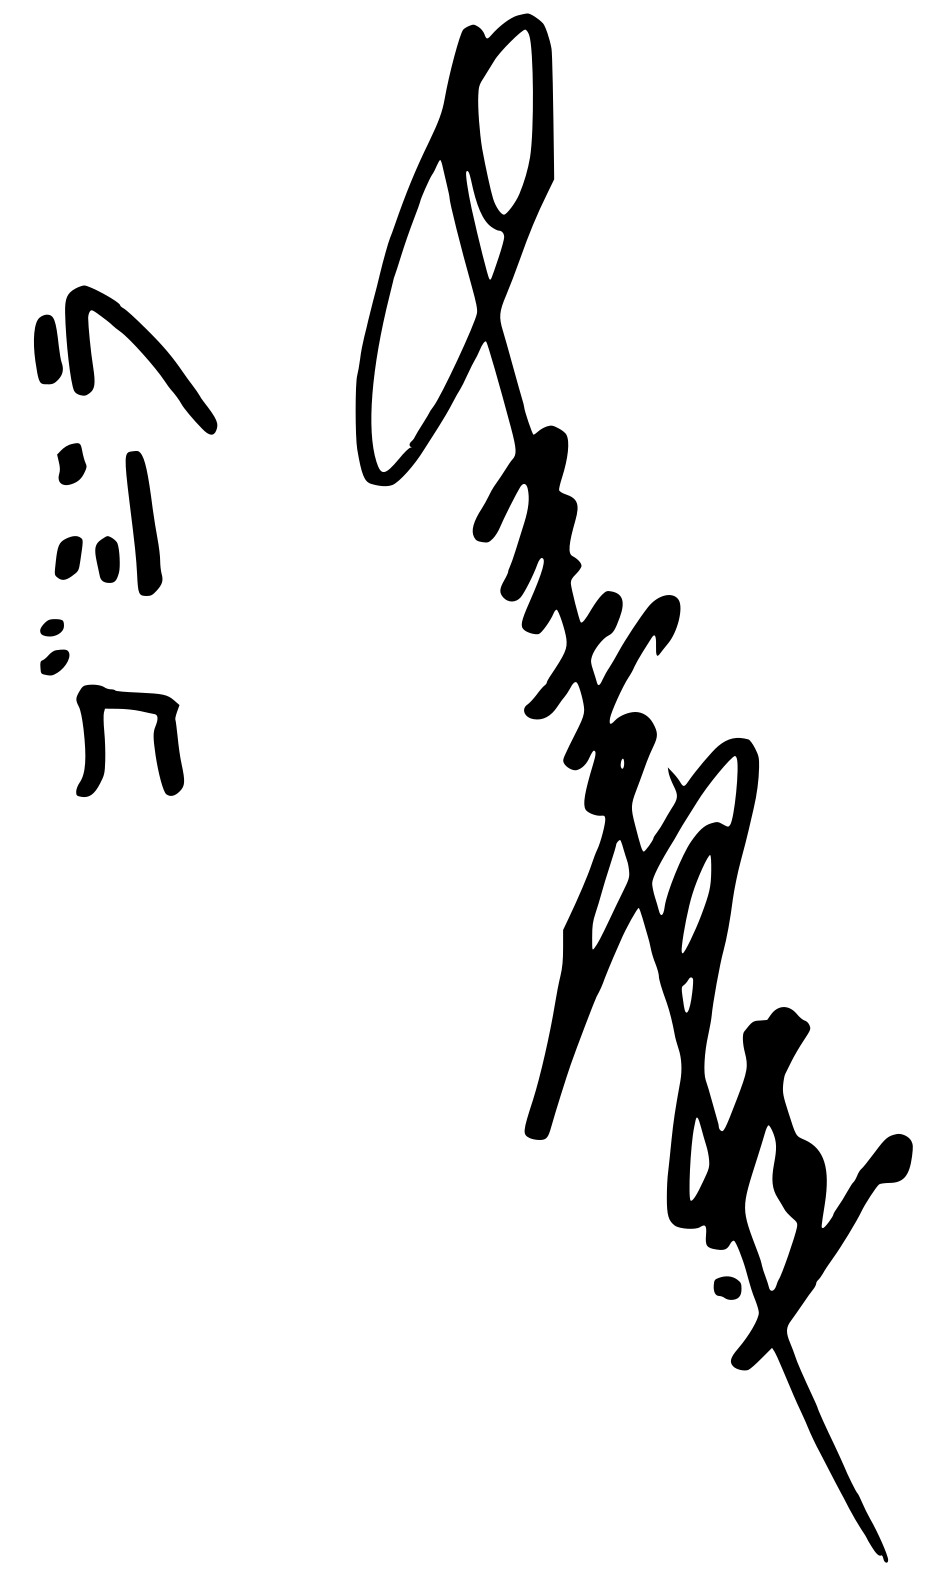
Signature of: haruo nakajima